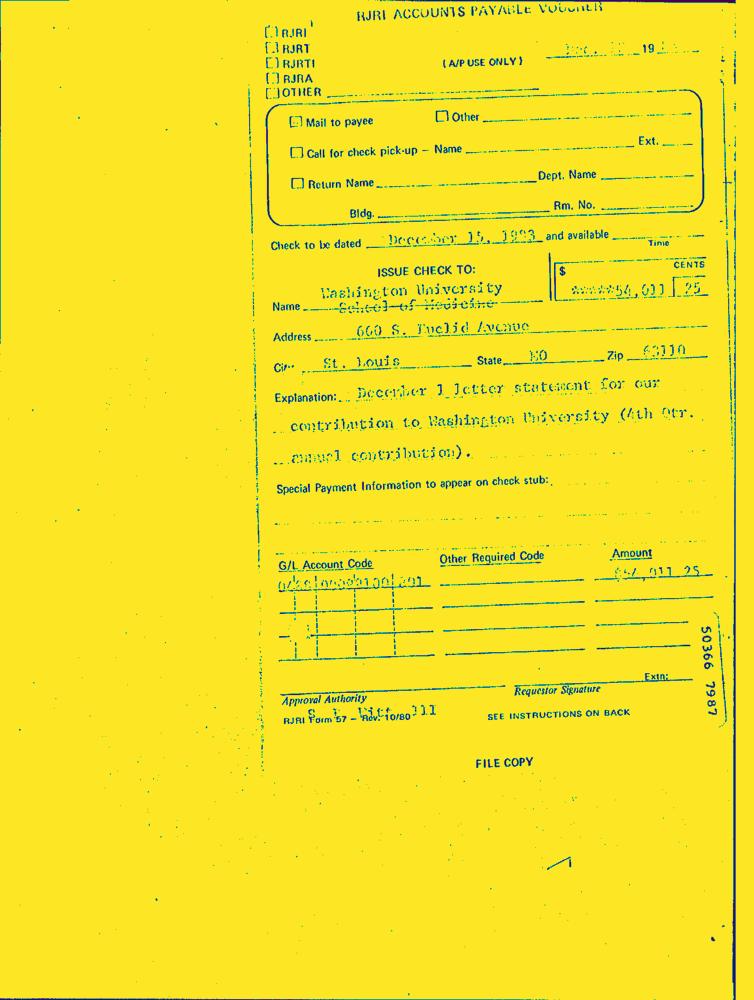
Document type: Invoice-Doc